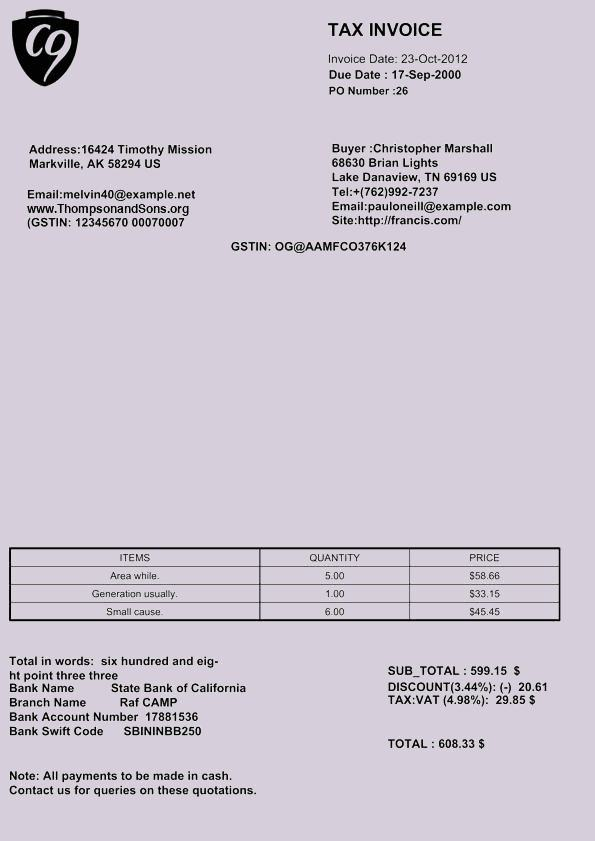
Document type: Invoice